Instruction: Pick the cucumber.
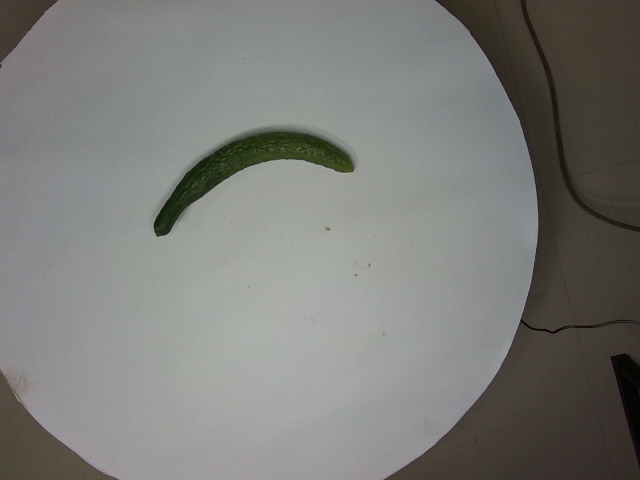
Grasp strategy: vertical